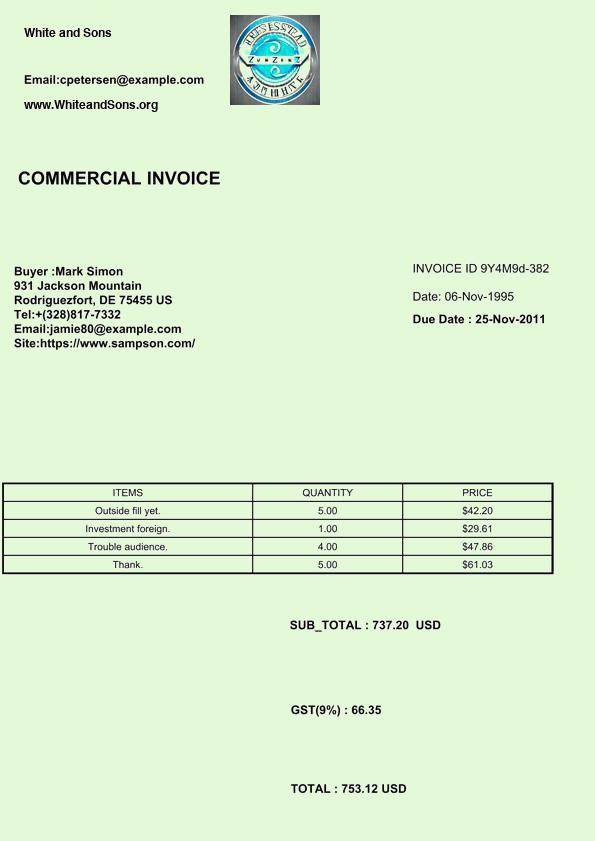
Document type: Invoice